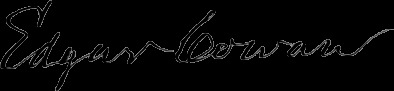
Signature of: edgar cowan